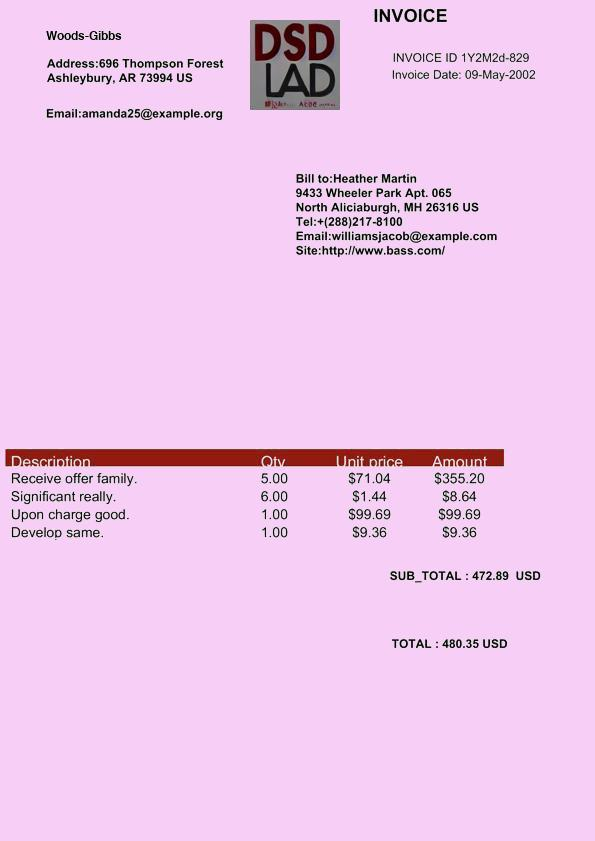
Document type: Invoice